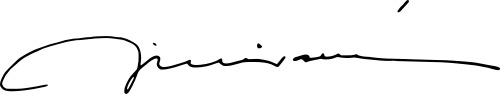
Signature of: josep miracle